Question: What is the main concern?
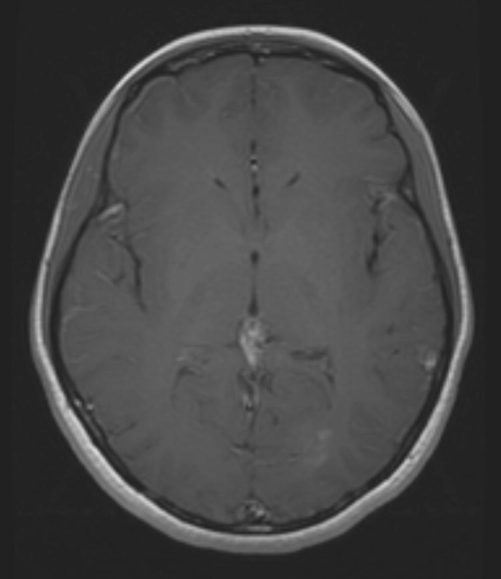
Answer: The findings suggest The cervical spine demonstrates T2 hyperintensity within the cord at C3 and C4 with mild expansion of the cord.

Enhancement in the right side of the brain and enhancement adjacent to the posterior horn of the left lateral ventricle are well visualized on axial T1 post gadolinium MRI.

These high signal lesions are consistent with demylination.. After treatment with steroids and 11 days after initial MRI. The previously noted enhancement in the right side of the brain has resolved on the current study.  The enhancement adjacent to the posterior horn of the left lateral ventricle is slightly less well demonstrated.  There are no new areas of enhancement.  There are no new areas of abnormal T2 hyperintensity.. The patient might have a history of 21 y.o. woman with 5-7d h/o cervical neck pain associated intermittent shooting and tingling pains in both arms (L>R).
Negative Medical history, Family history, or Social History.  No medications..